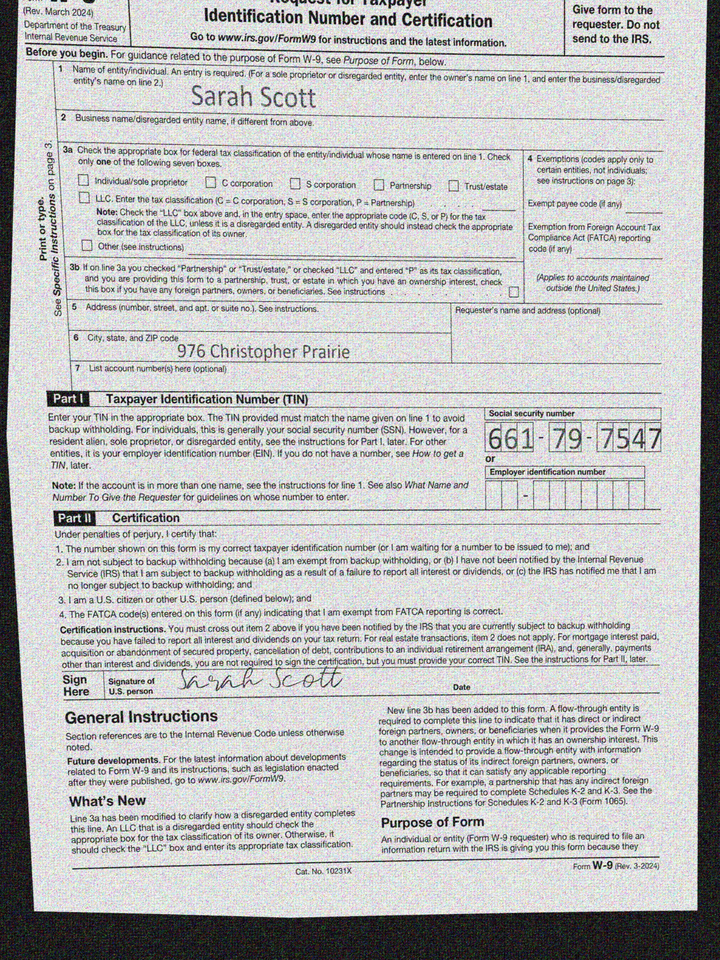
adr1: 976 Christopher Prairie
cbx: no
ssn: 661797547
enm: Sarah Scott